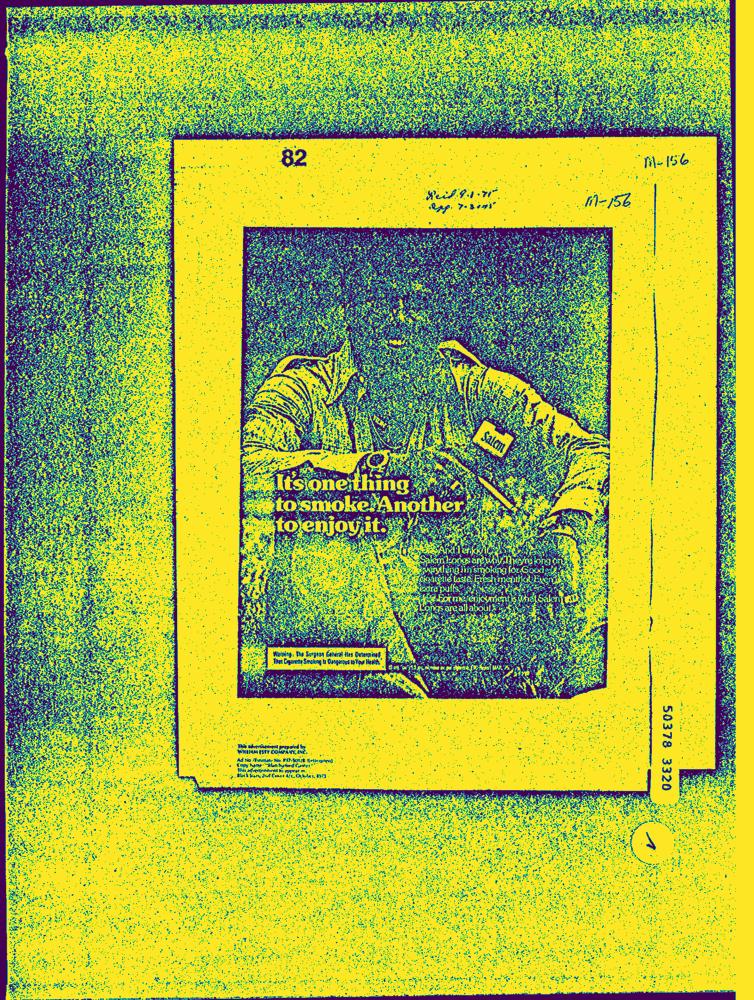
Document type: AD